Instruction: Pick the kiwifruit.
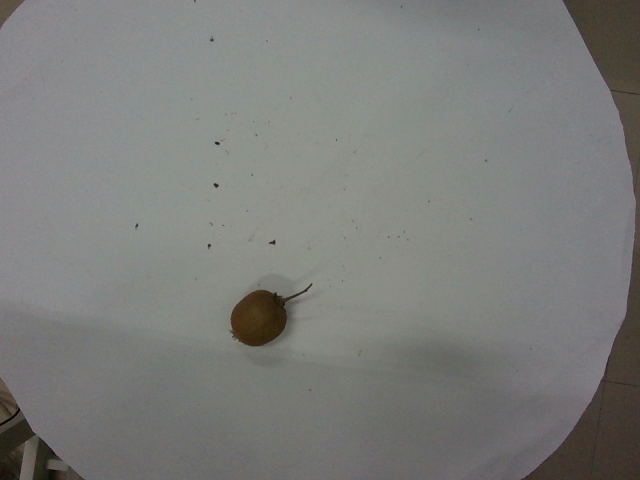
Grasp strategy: vertical